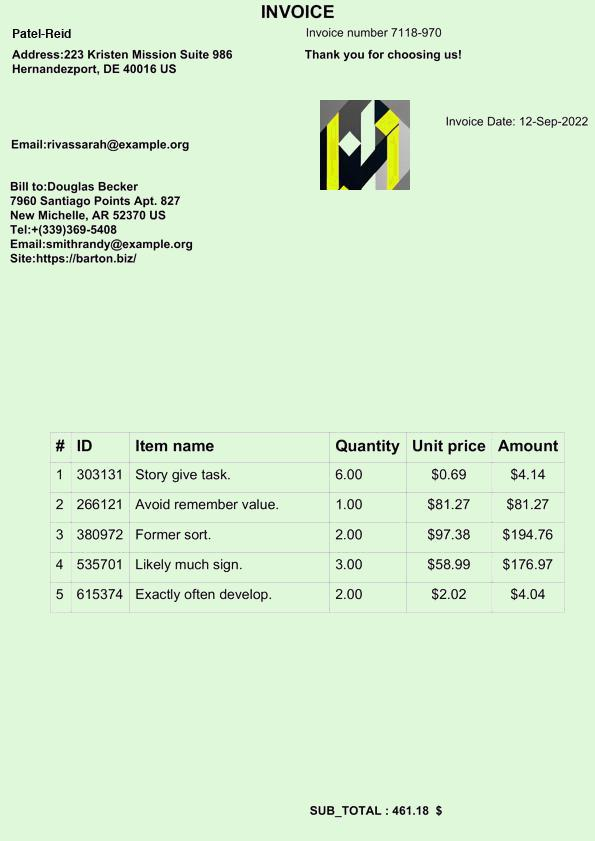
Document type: Invoice